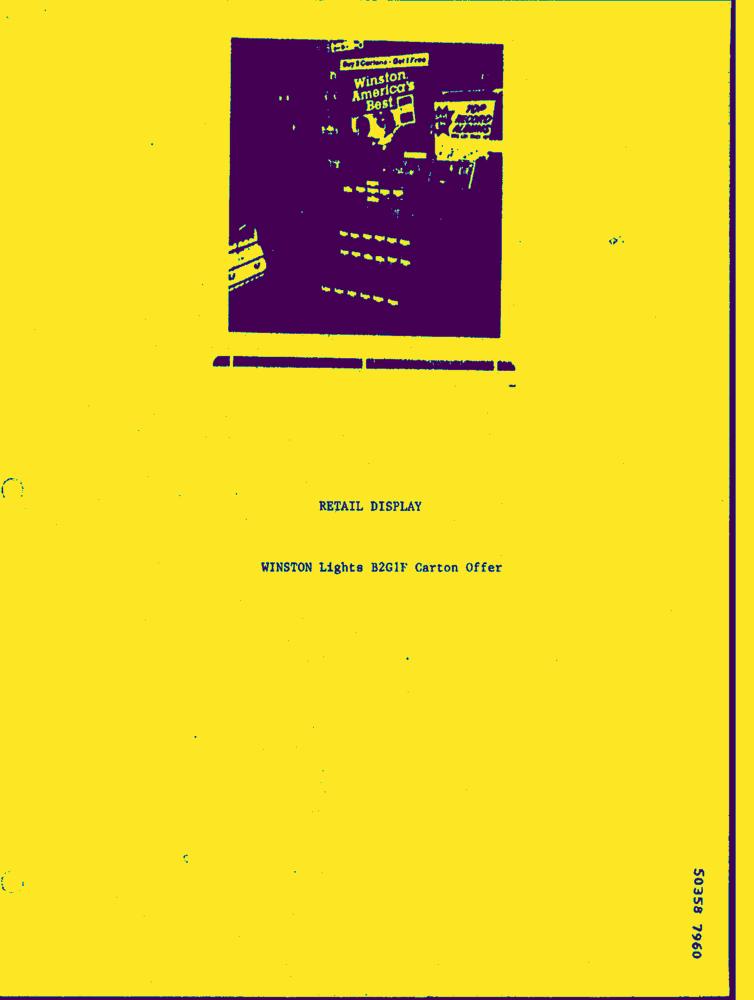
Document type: AD